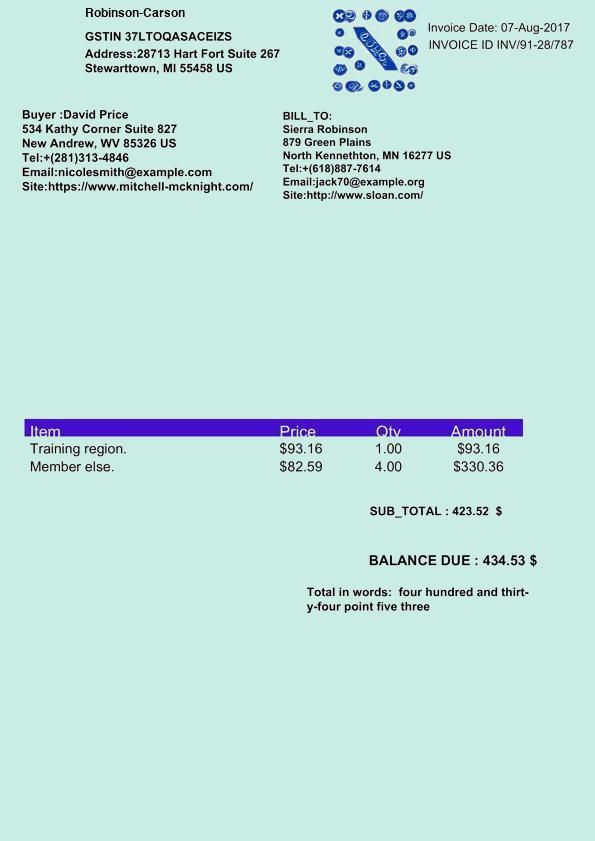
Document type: Invoice